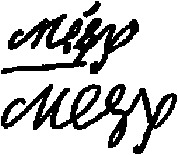
Signature of: augustin de saffray de mésy